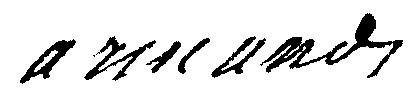
Signature of: françois armand